Question: What type of tax is indicated in the document, personal property or real estate?
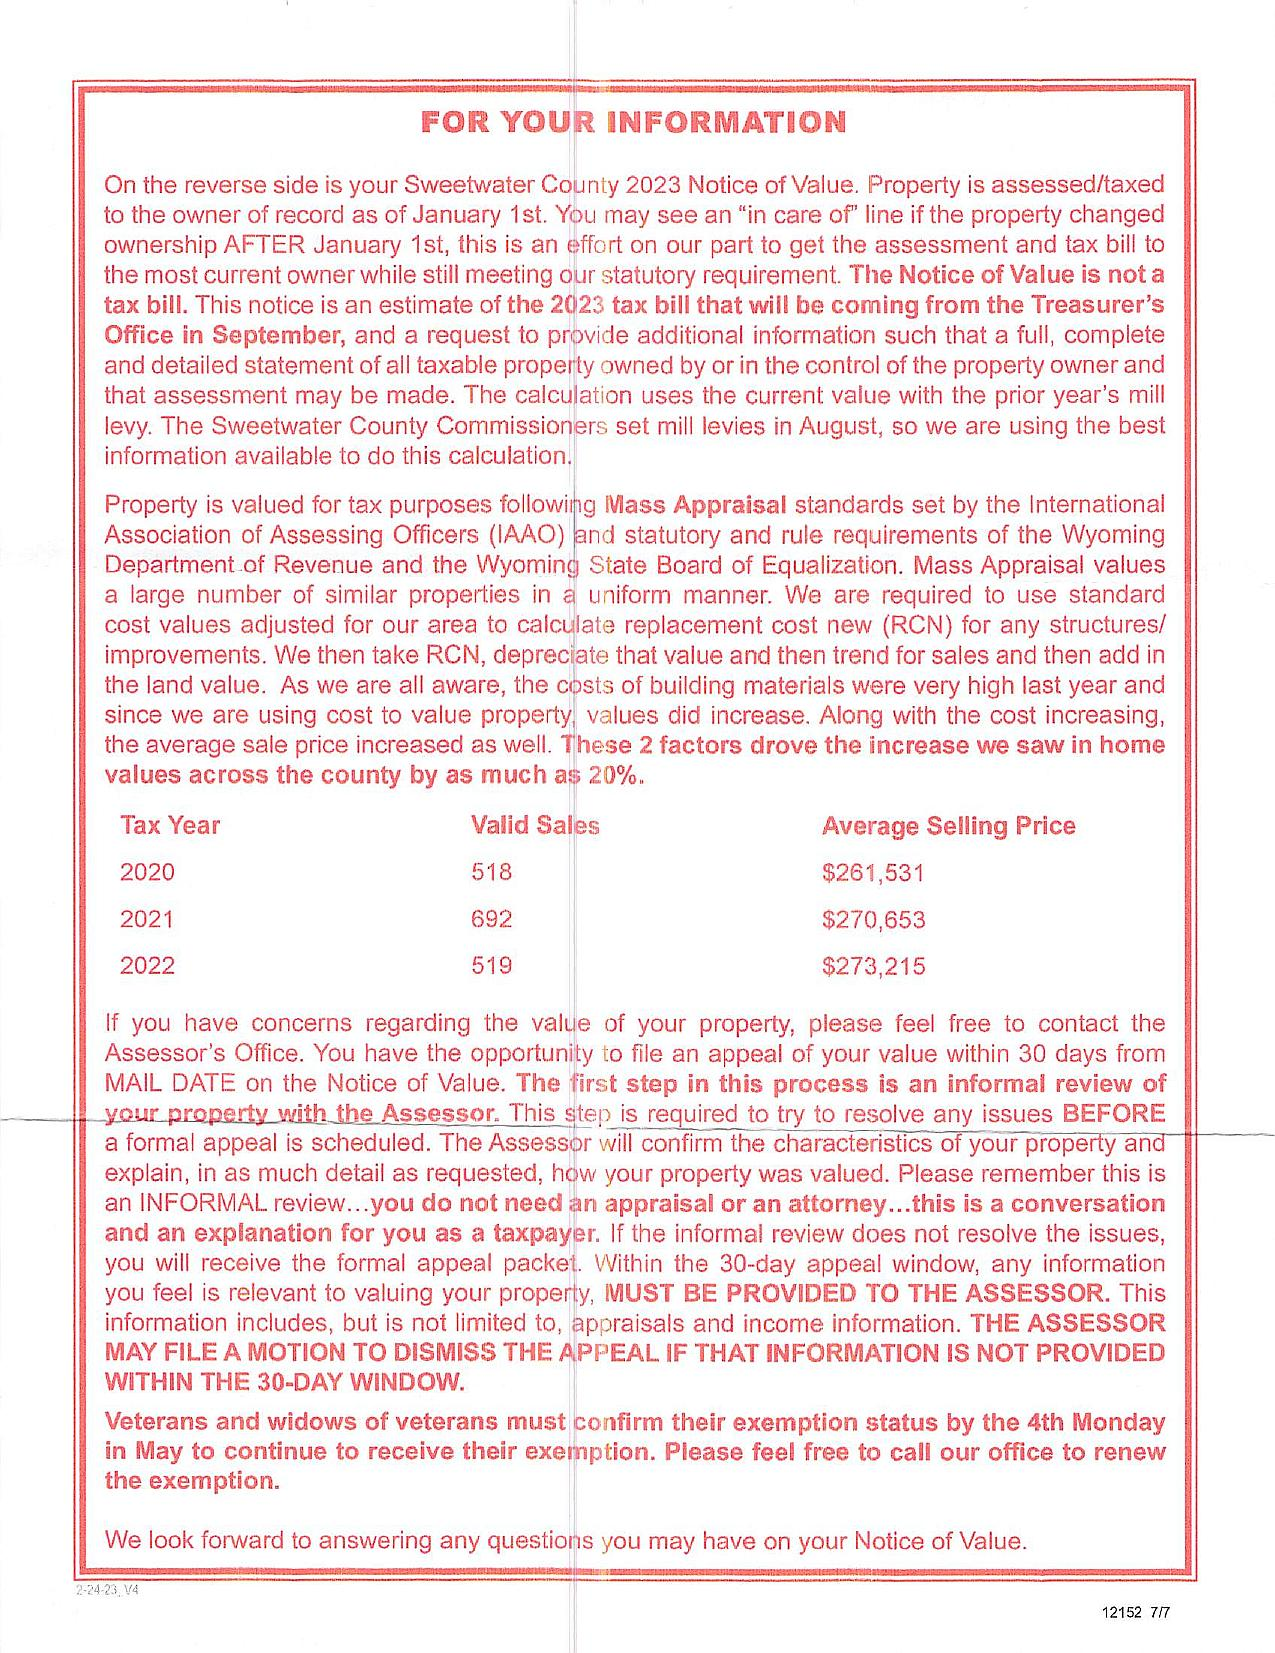
Answer: "Real Estate Tax"